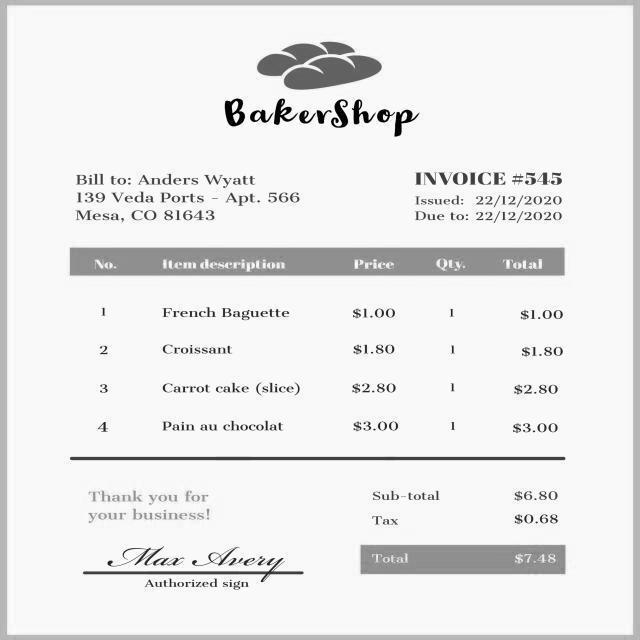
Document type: Invoice